Question: What is the potential diagnosis?
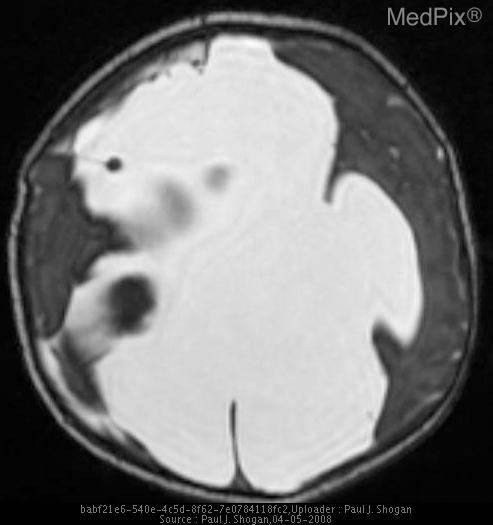
Answer: The possible diagnosis includes Alobar Holoprosencephaly
Semilobar Holoprosencephaly
Lobar Holoprosencephaly
Septooptic Dysplasia
Scizencephaly.